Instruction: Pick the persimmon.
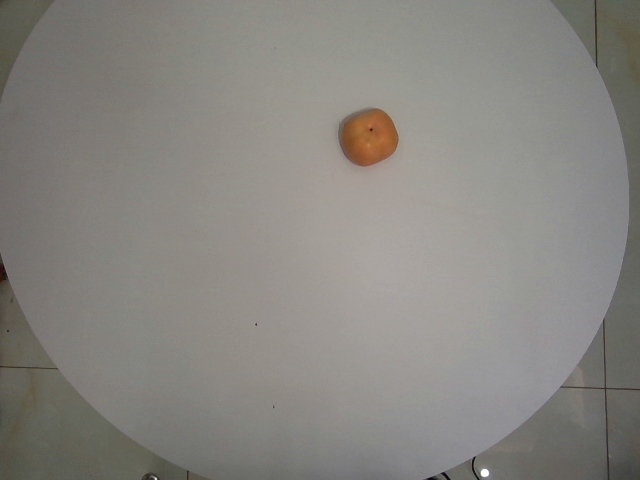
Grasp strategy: vertical